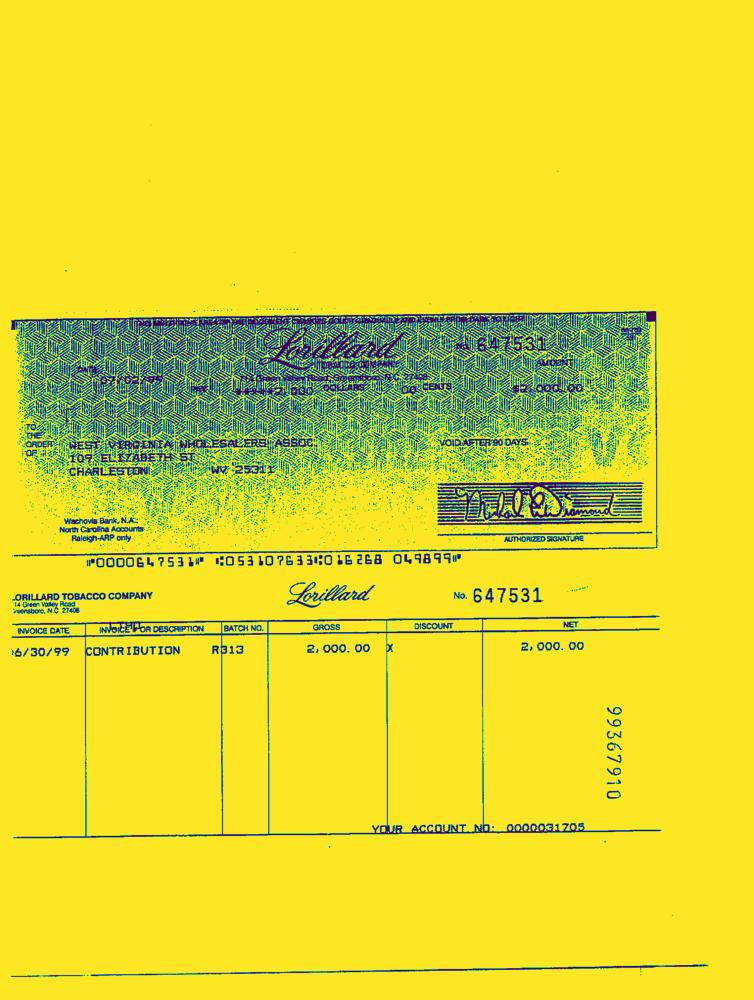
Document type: Invoice-Doc